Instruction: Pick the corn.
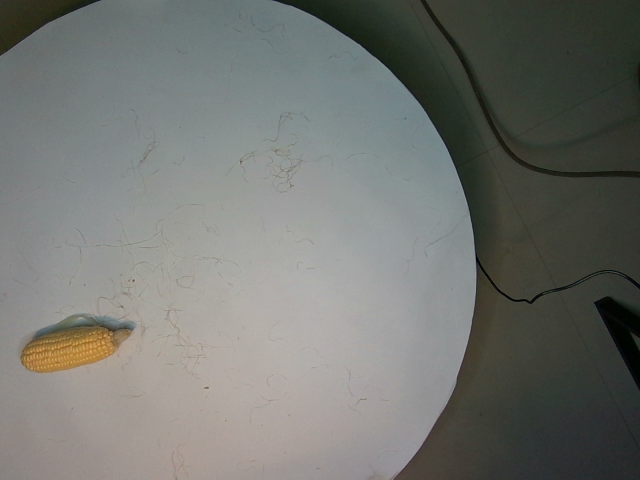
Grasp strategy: vertical